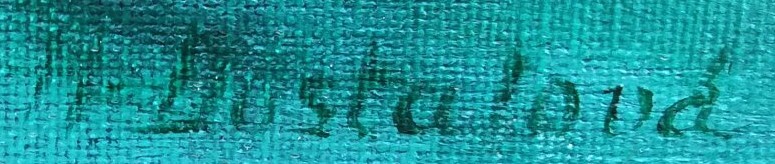
Signature of: hana dostalová